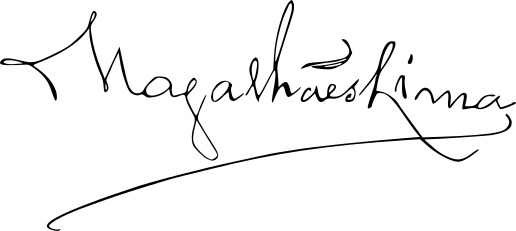
Signature of: sebastião de magalhães lima